Identify and extract the amount in words, amount in numbers, payee name, cheque date, and bank name from the image.
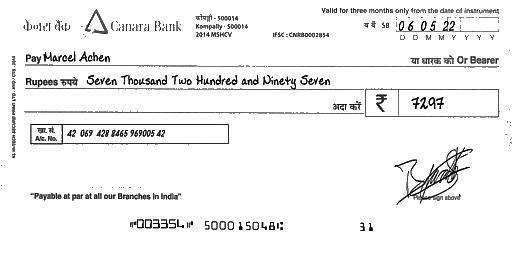
amt_in_words: Seven Thousand Two Hundred and Ninety Seven
amt_in_figures: 7297
payee_name: Marcel Achen
bank_name: Canara Bank
cheque_date: 06/05/22